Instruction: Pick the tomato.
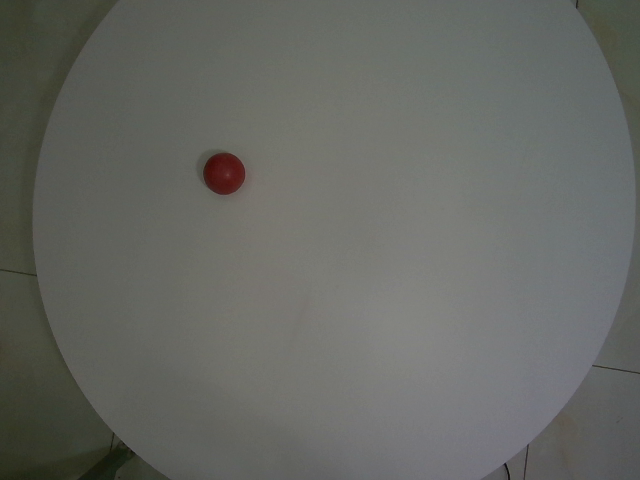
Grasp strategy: vertical